Question: What was observed in the imaging?
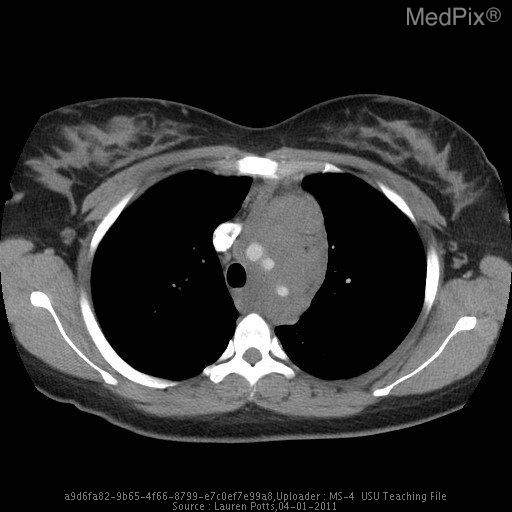
Answer: The imaging shows •  Anterior (superior) mediastinal mass, surrounding the great vessels and aortic arch. There is a large soft-tissue mass, surrounding the great vessels (R innominate, L common carotid, L subclavian)..